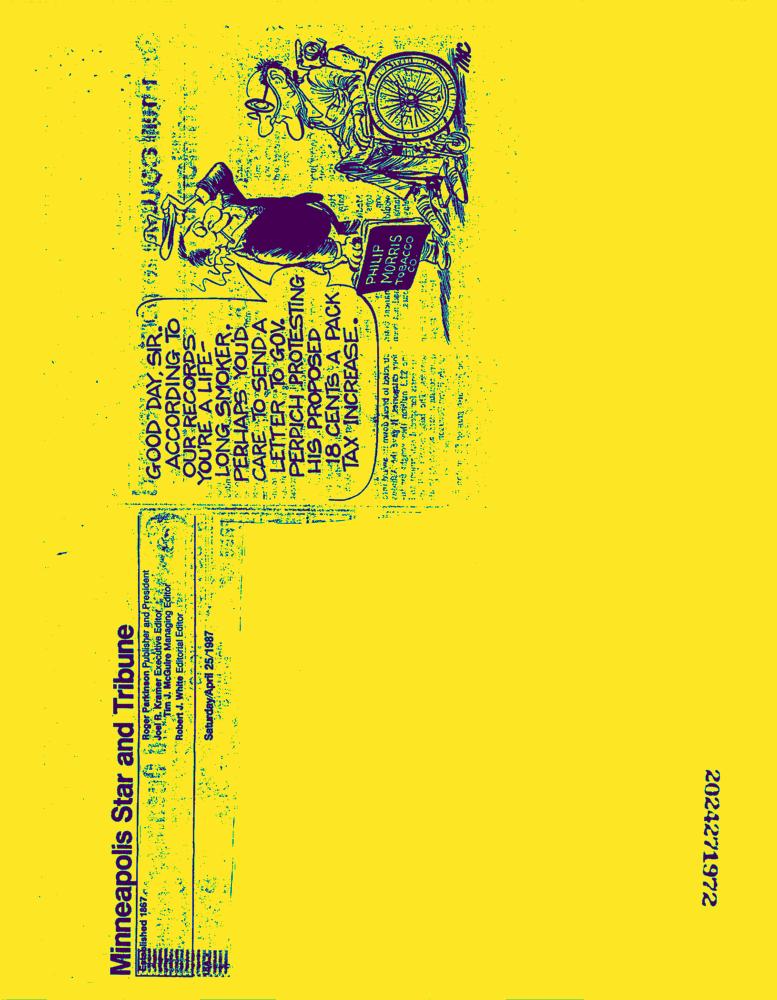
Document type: News-Article